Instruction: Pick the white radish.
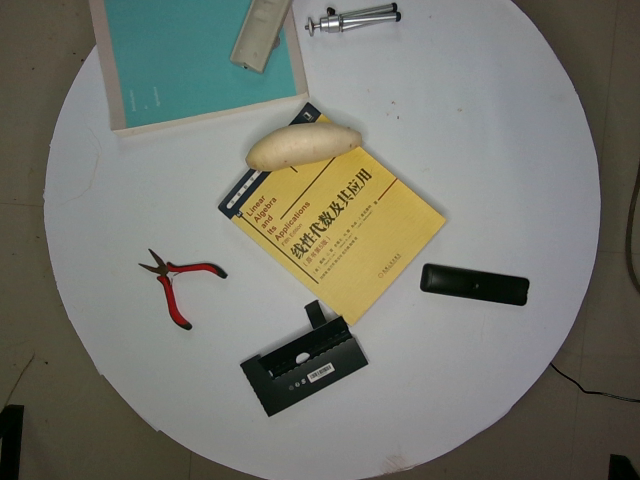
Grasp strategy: vertical